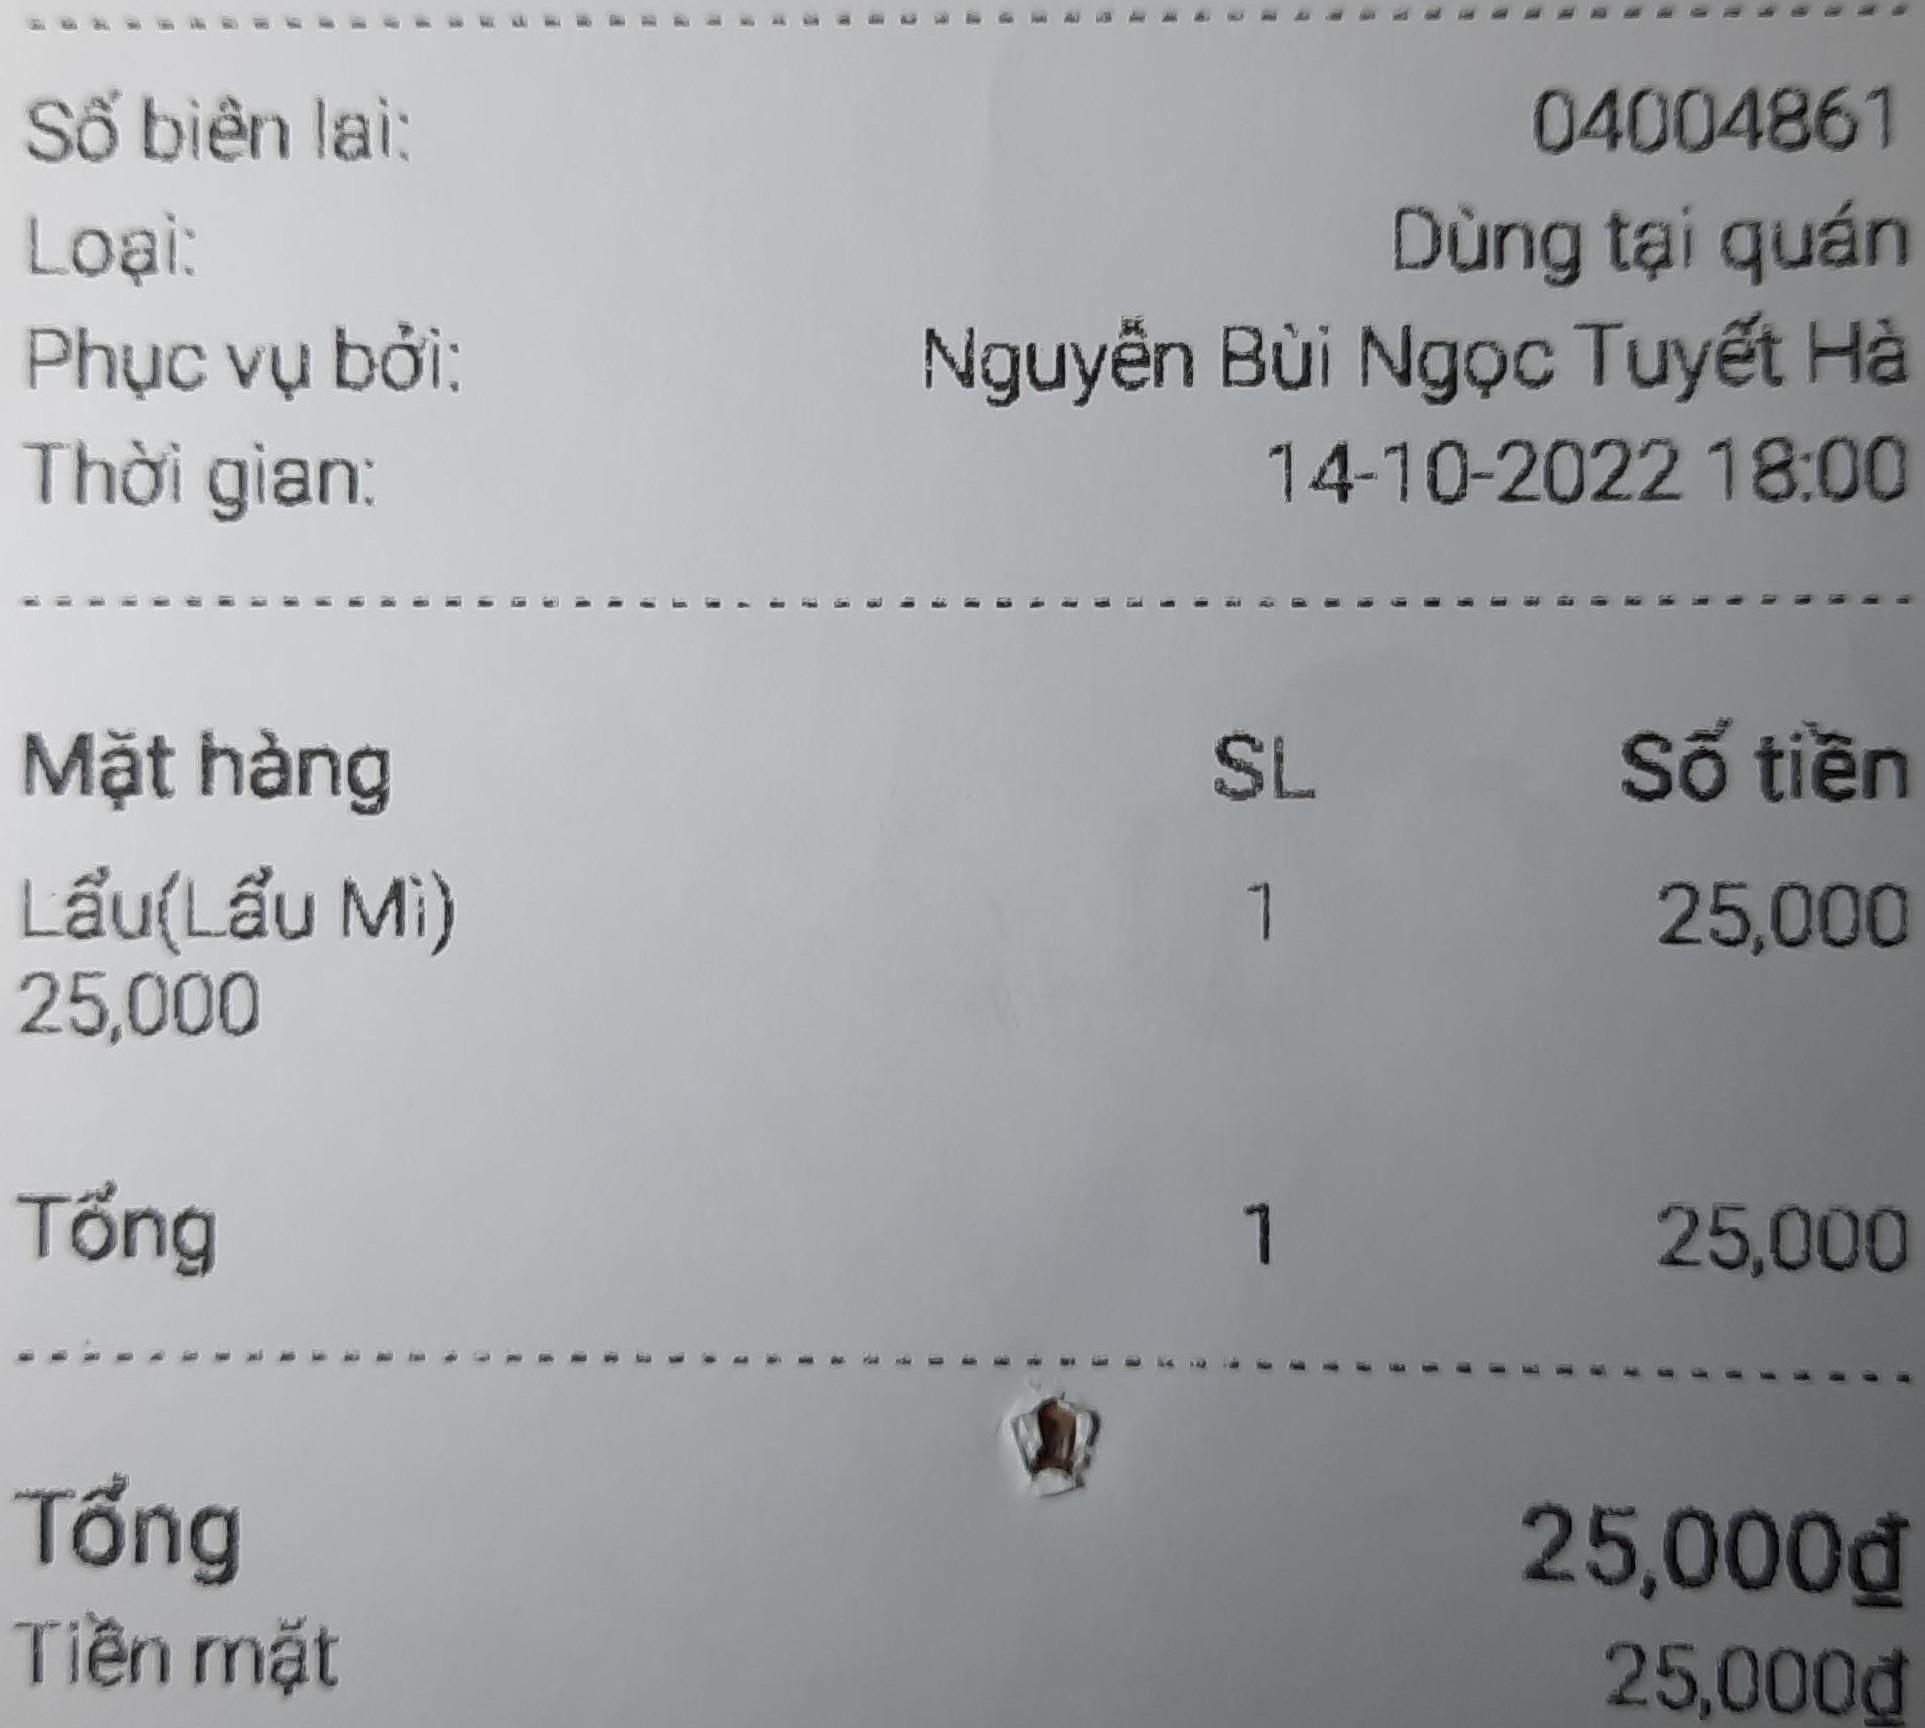
Số biên lai: 04004861
Loại: Dùng tại quán
Phục vụ bởi: Nguyễn Bùi Ngọc Tuyết Hà
Thời gian: 14-10-2022 18:00

<table>
<tr>
<th>Mặt hàng</th>
<th>SL</th>
<th>Số tiền</th>
</tr>
<tr>
<td>Lẩu(Lẩu Mi) 25,000</td>
<td>1</td>
<td>25,000</td>
</tr>
<tr>
<td>Tổng</td>
<td>1</td>
<td>25,000</td>
</tr>
</table>

Tổng 25,000đ
Tiền mặt 25,000đ